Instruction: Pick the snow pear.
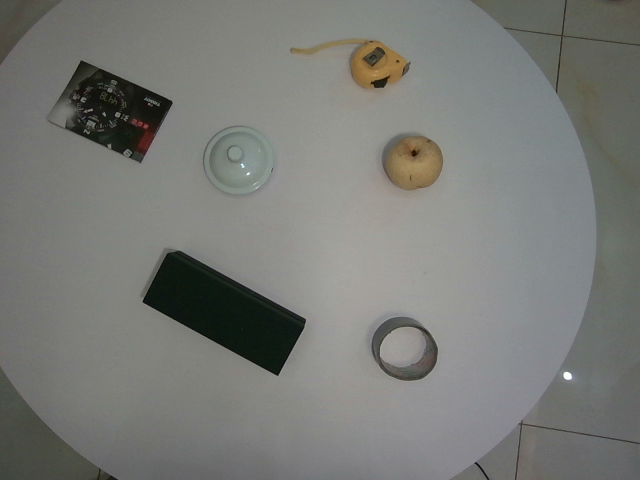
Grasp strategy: vertical